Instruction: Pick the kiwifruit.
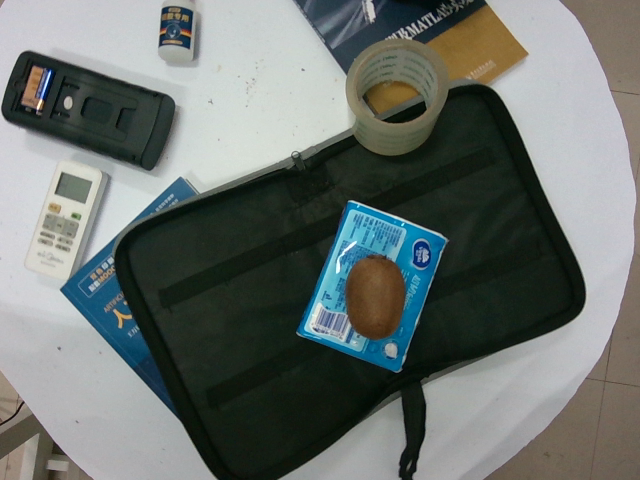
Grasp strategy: vertical